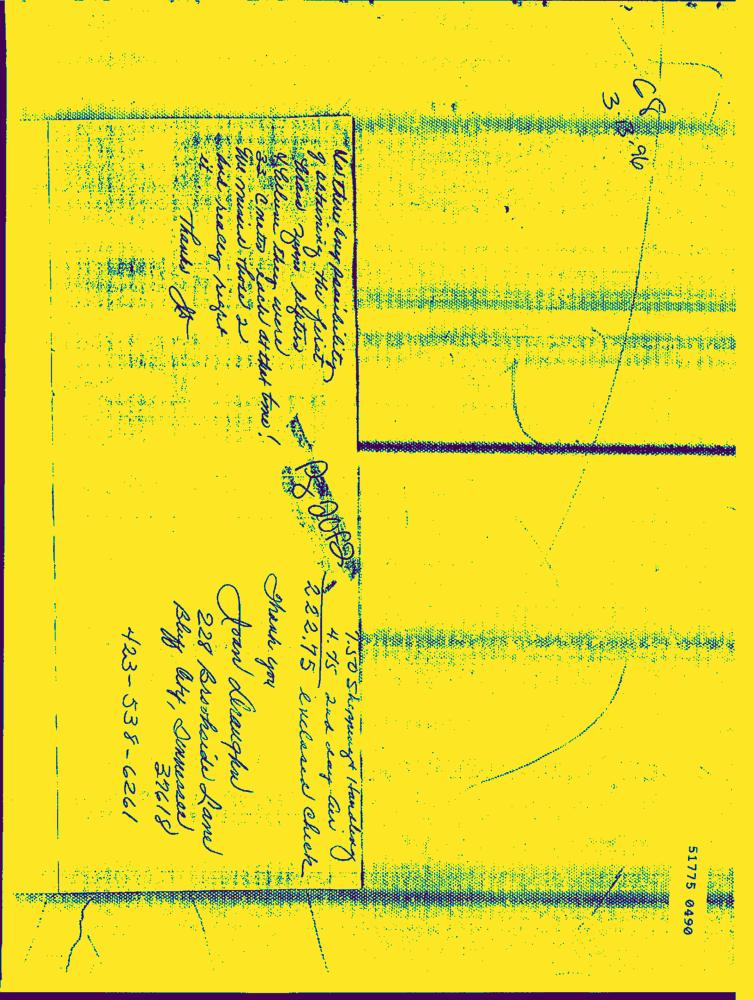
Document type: Hand-Written